Question: What is the potential diagnosis?
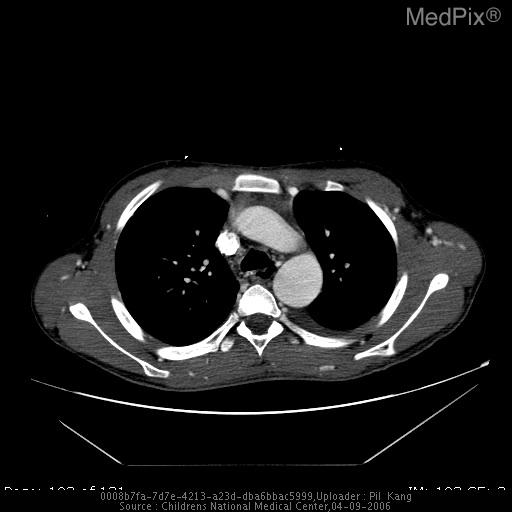
Answer: The possible diagnosis includes Coarctation of the aorta.